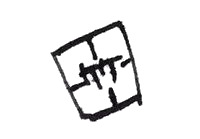
Signature of: yume takeda